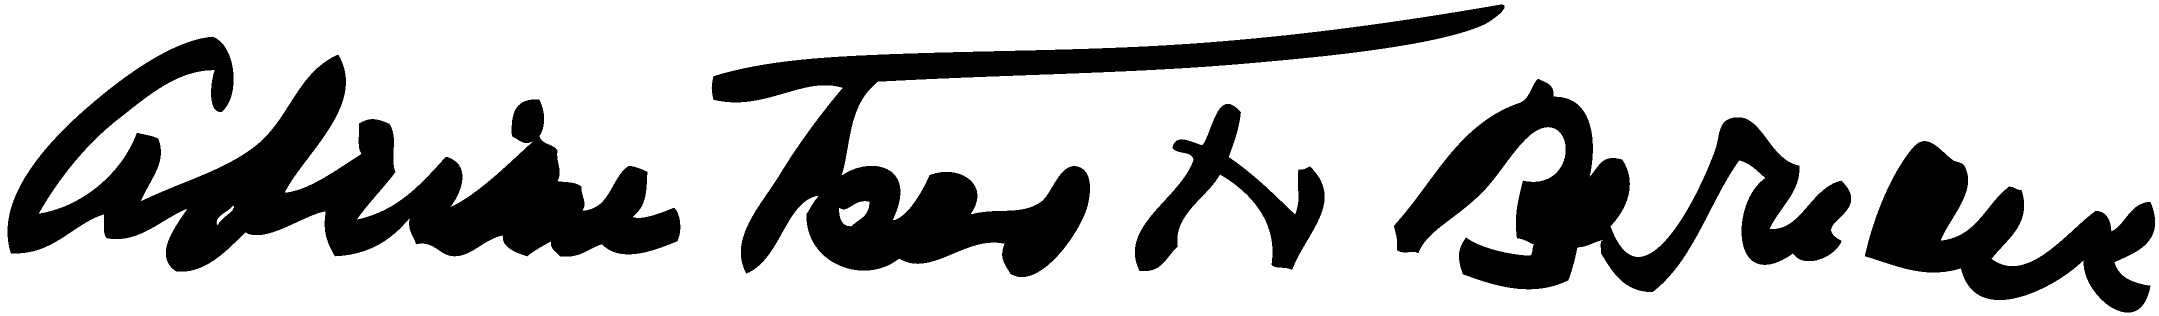
Signature of: lorna gray